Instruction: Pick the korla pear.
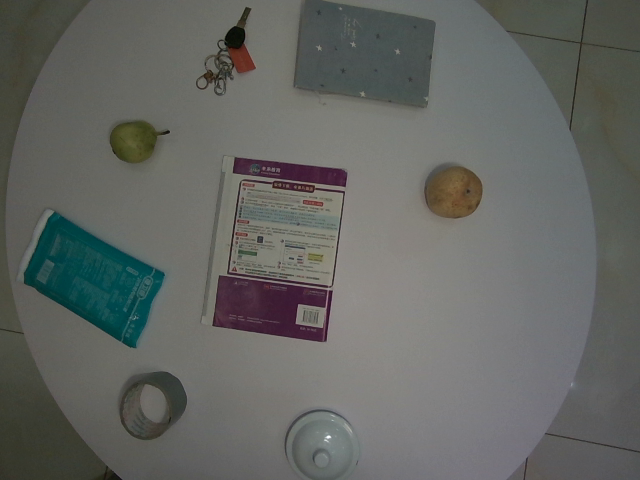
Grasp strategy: vertical